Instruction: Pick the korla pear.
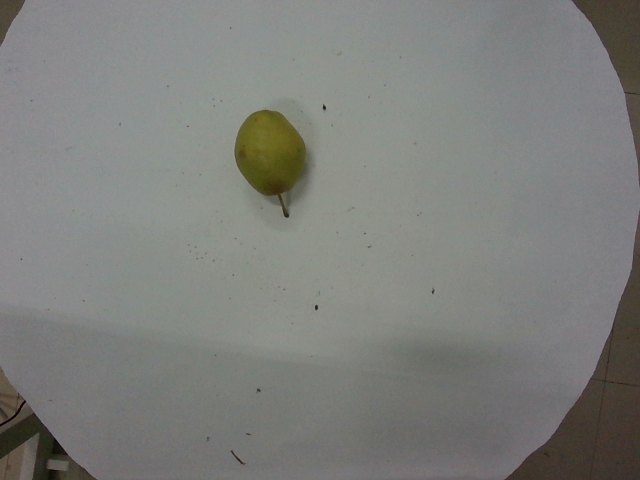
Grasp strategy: vertical